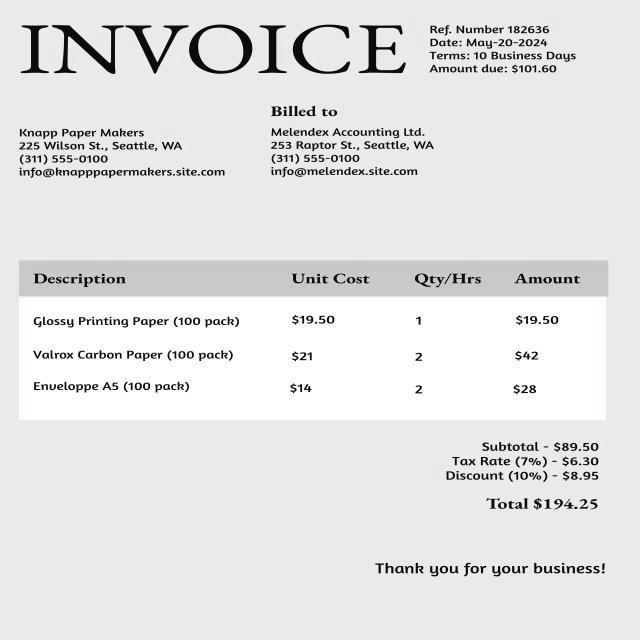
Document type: Invoice